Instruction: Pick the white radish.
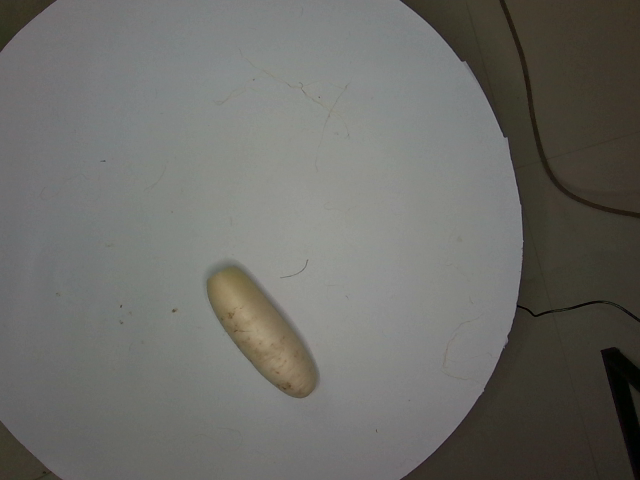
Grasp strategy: vertical